Question: What is the filing due date as per the document?
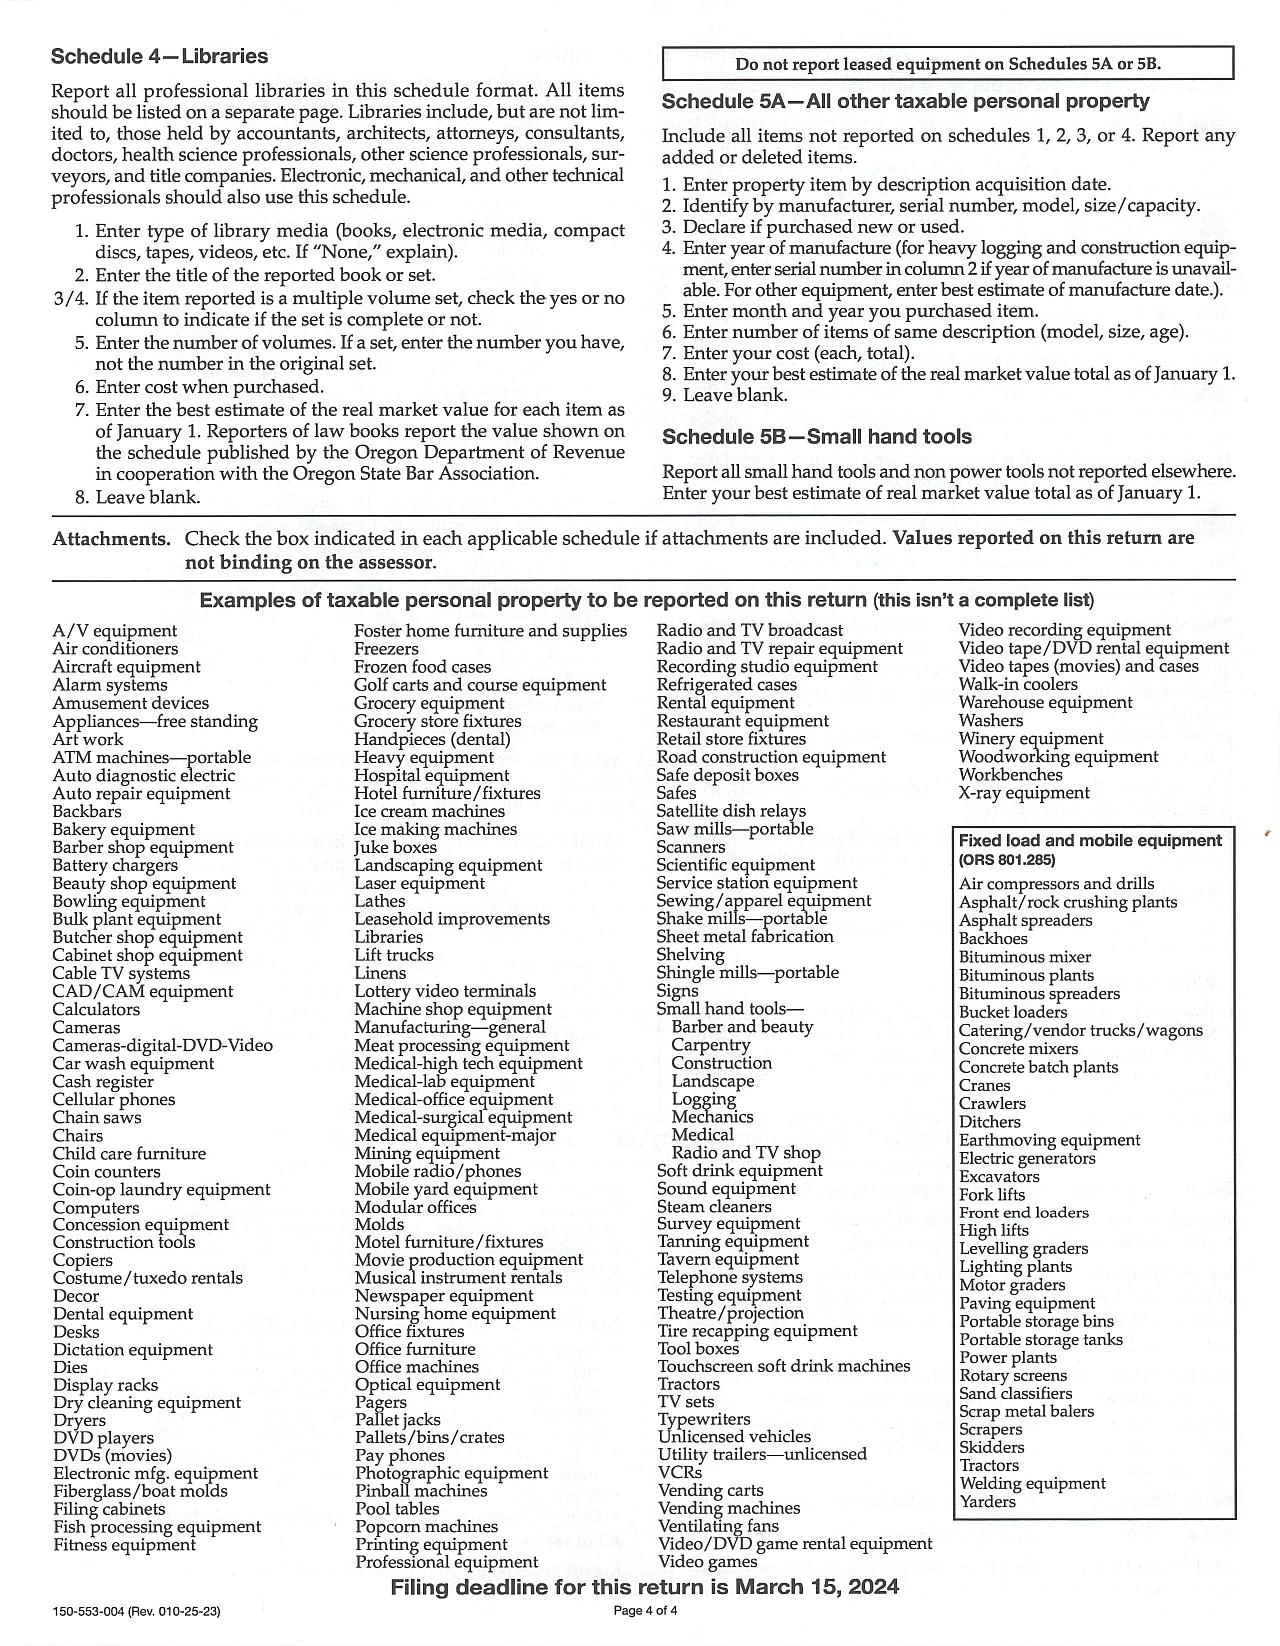
Answer: "15-Mar-24"